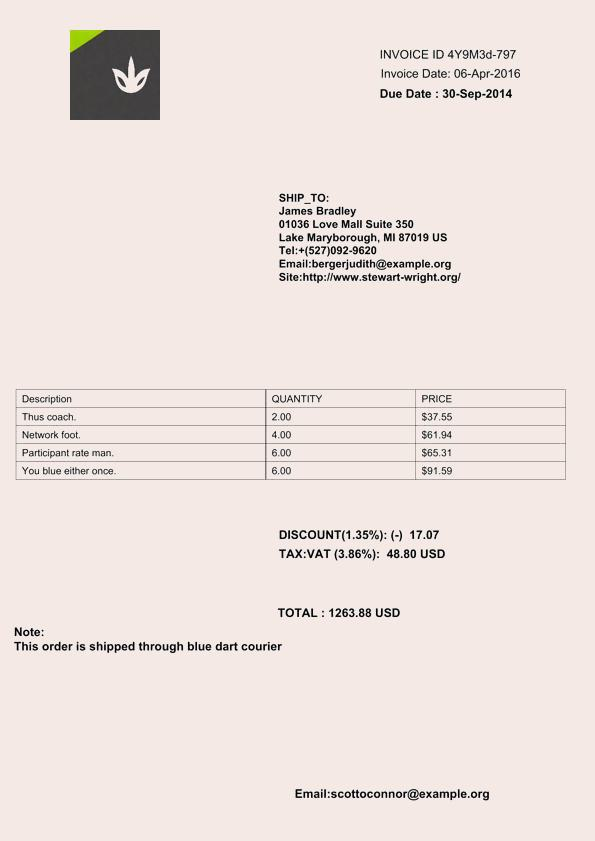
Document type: Invoice